Question: In what way does the history help explain the case?
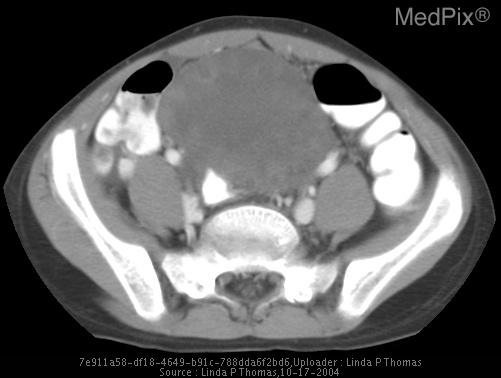
Answer: The patient's history of 10 year old girl with intermittent lower abdominal pain for approximately one month now presents with severe lower abdominal pain, anorexia and some vomitting. No fever.

The patient was premenarchal and not sexually active. is key in understanding the case.